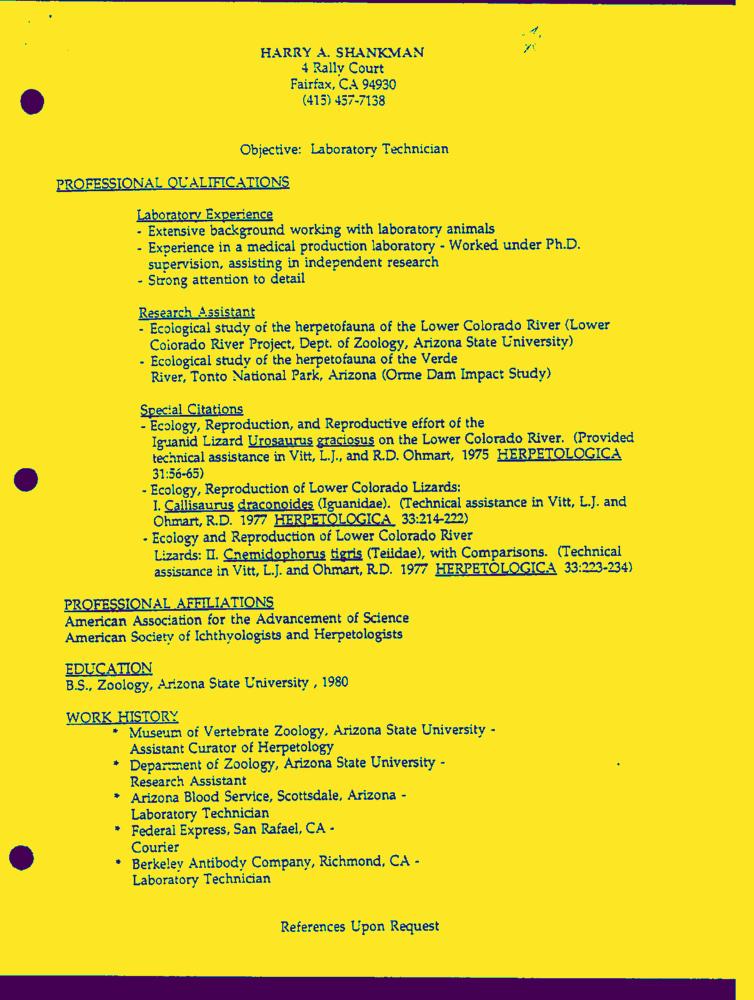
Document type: Resume-Doc